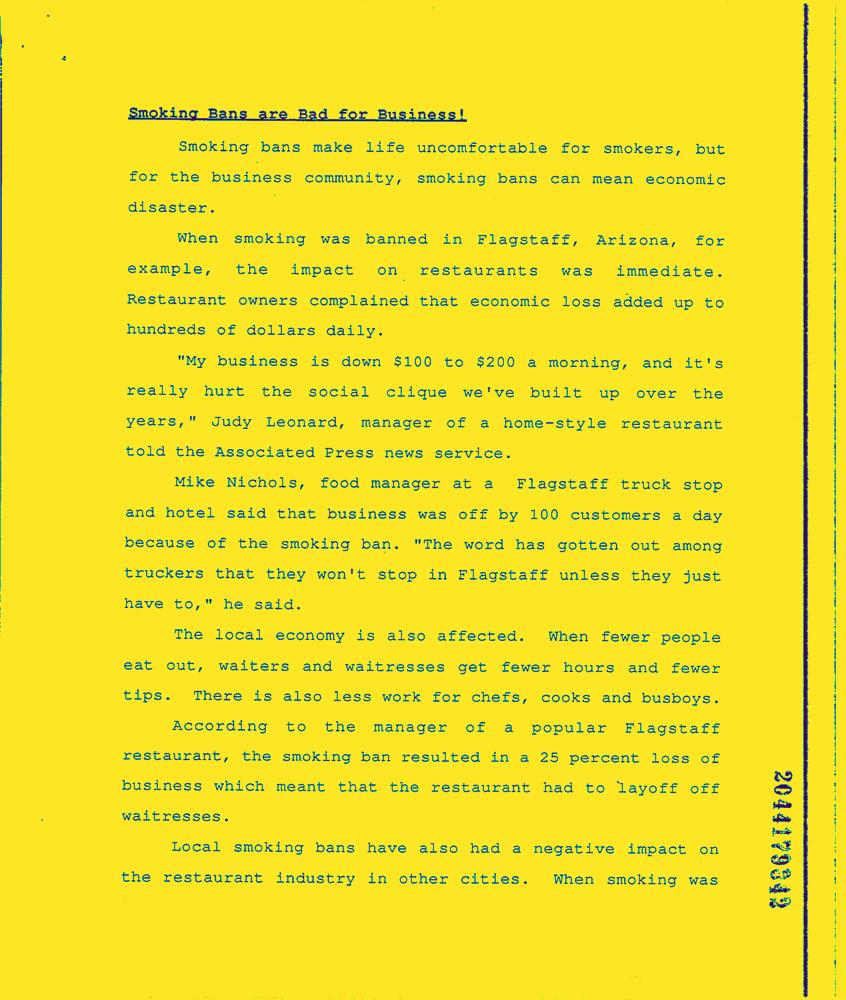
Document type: News-Article